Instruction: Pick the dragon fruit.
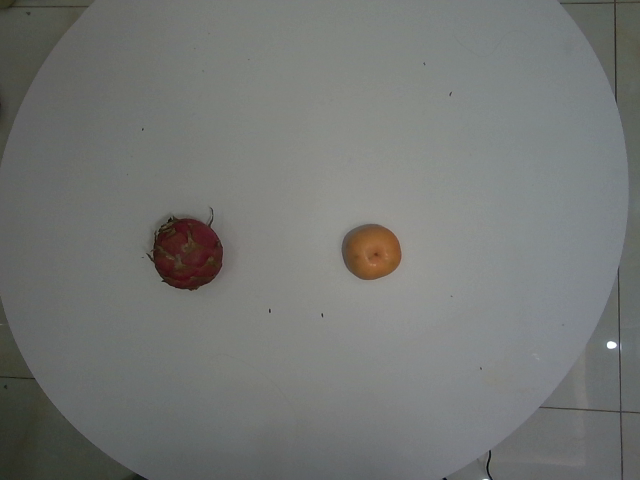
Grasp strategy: vertical